Question: Explain the disease:
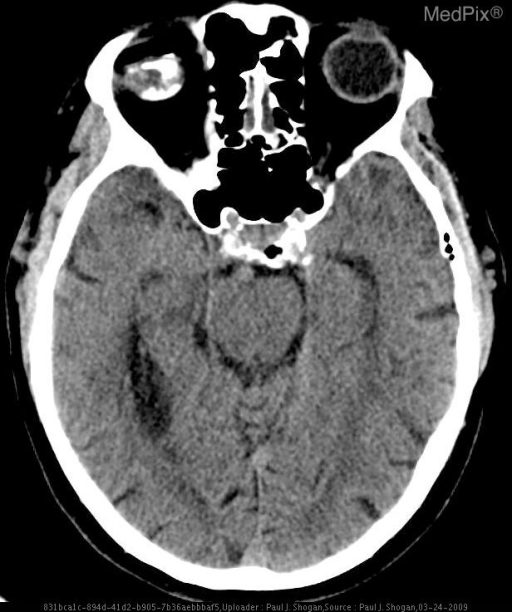
Answer: The disease is discussed as: Orbital calcifications are common incidental findings, occurring in characteristic locations.  Commonly encountered calcifications include trochlear calcifcations, optic drusen, scleral plaques, and phthisis bulbi.

Trochlear calcifcations occur in adults as normal age-related variants or in young patients with diabetes mellitus.  These calcifications are typically in a superomedial location within the orbit.

Optic drusen are a cause of benign pseudopapilledema, and are commonly seen in patients with age-related macular degeneration, although, they may also be found in young patients.  On CT, optic drusen are recognized as punctate calcifications located at the junction of the head of the optic nerve and globe, involving the optic disc.

Scleral plaques are commonly seen in the elderly, and are calcifications located at the insertion sites of the medial and lateral rectus muscles.  Other causes include systemic hypercalcemic states such as hyperparathyroidism, hypervitaminosis D, sarcoidosis, chronic renal disease.

Phthisis bulbi is the sequela of infection, inflammation, trauma, or autoimmune disease with a resultant nonfunctioning globe.  CT imaging reveals a shrunken globe with ocular calcification or ossification.